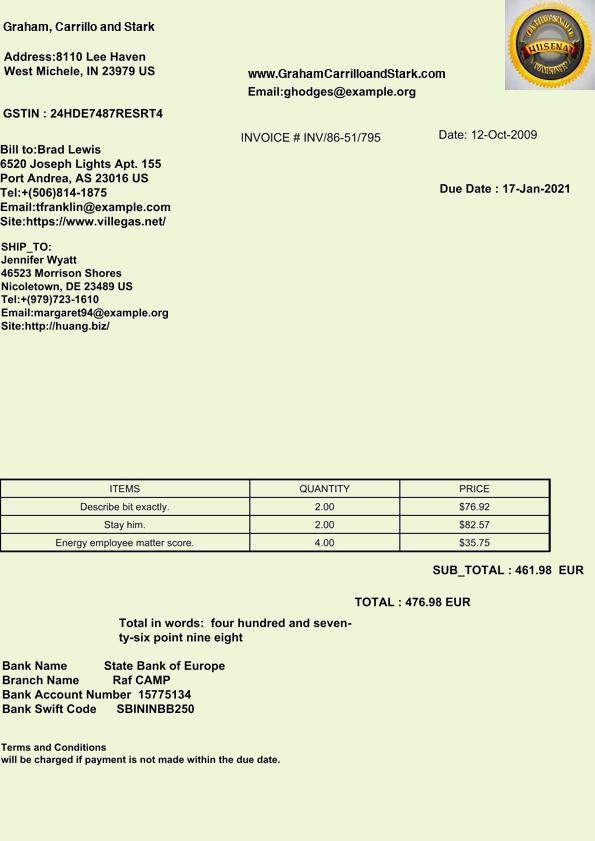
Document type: Invoice